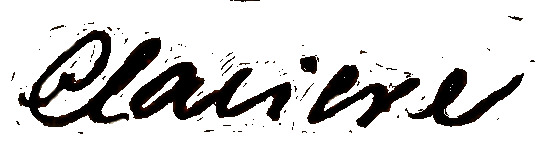
Signature of: étienne clavière